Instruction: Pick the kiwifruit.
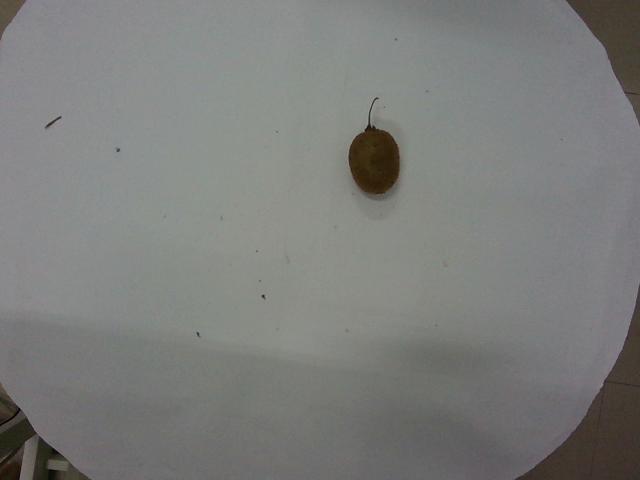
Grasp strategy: vertical